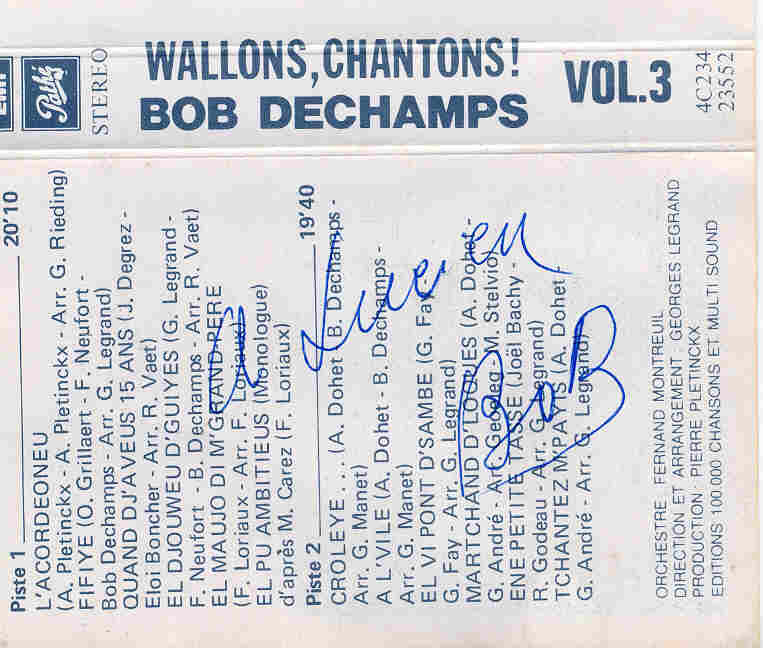
Signature of: bob dechamps